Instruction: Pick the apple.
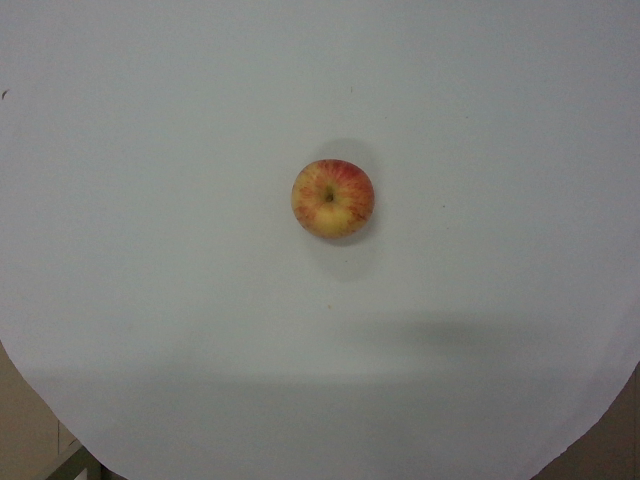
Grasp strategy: vertical